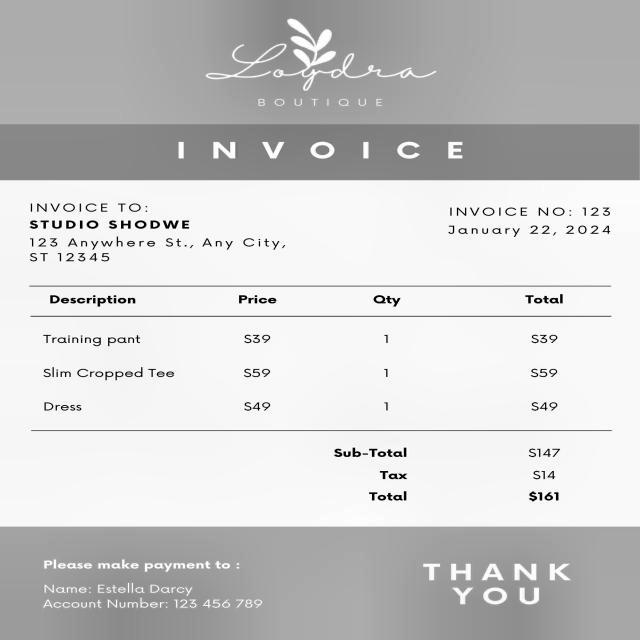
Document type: Invoice